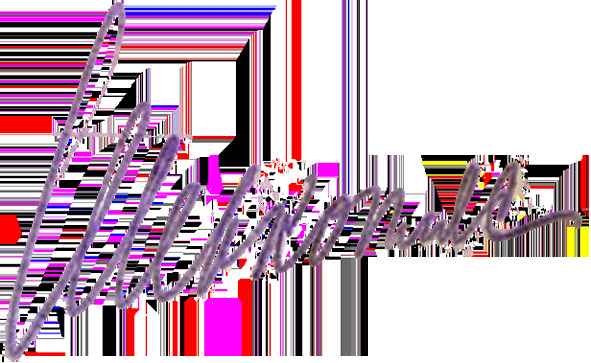
Signature of: q44059315